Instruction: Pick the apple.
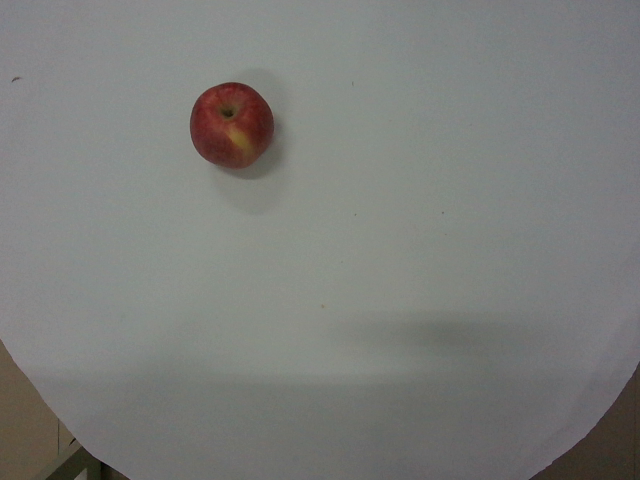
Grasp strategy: vertical